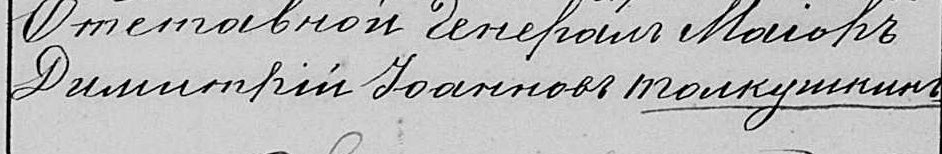
Signature of: dmitry tolkushkin